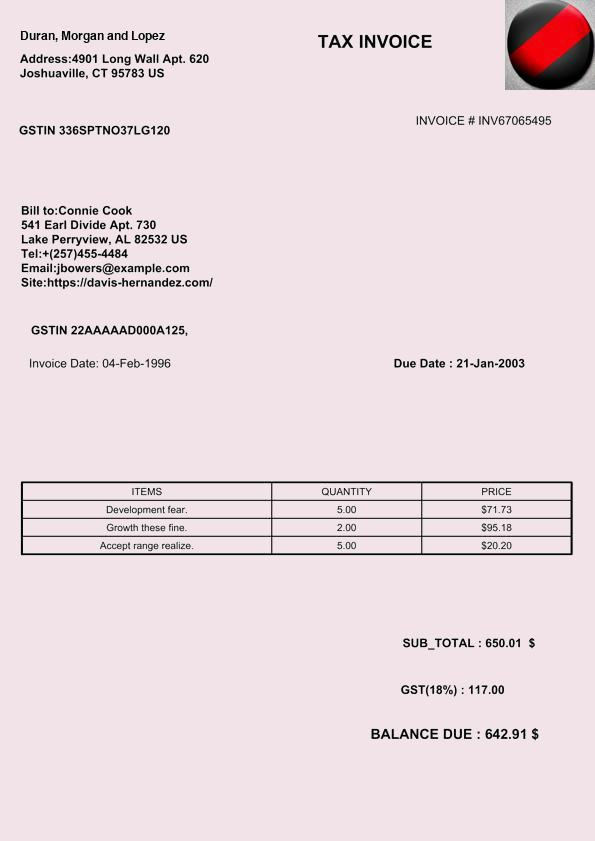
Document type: Invoice